Question: What type of tax is indicated in the document, personal property or real estate?
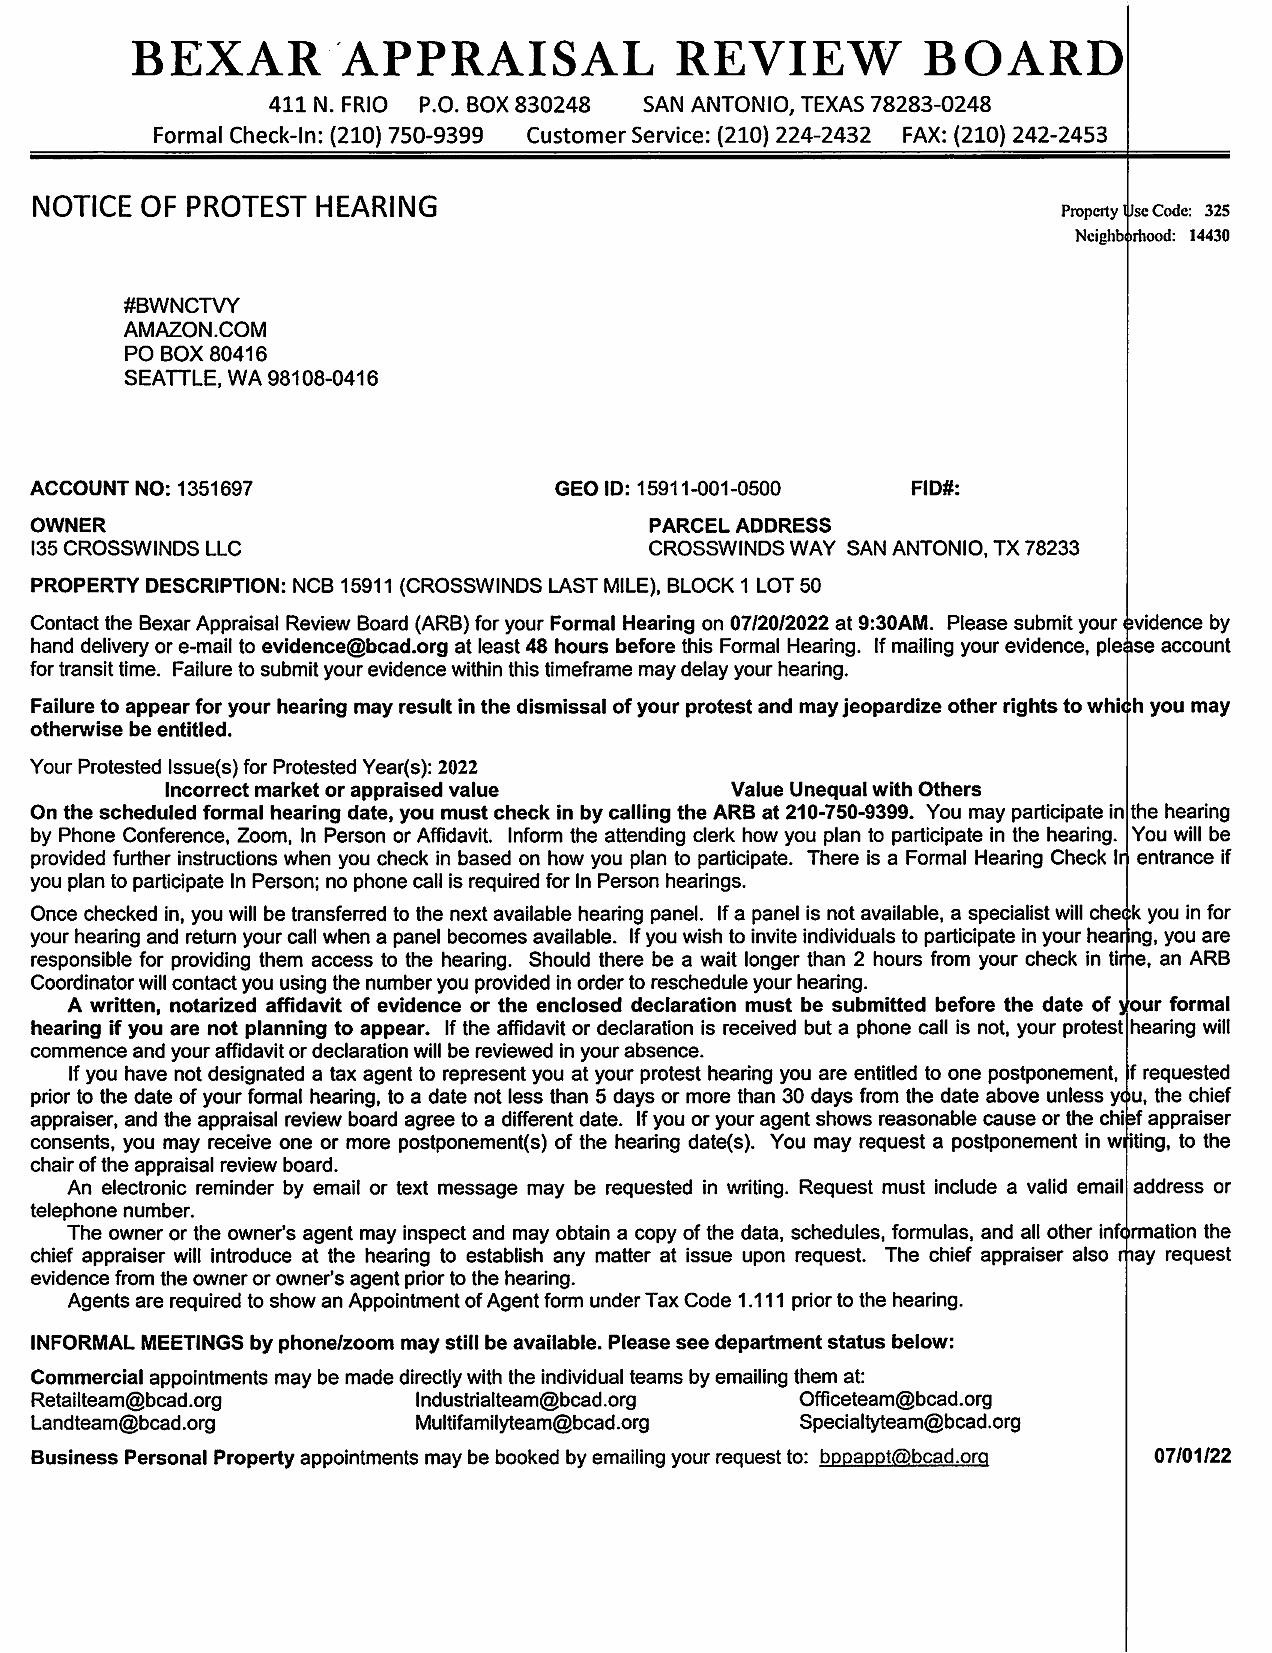
Answer: "Real Estate Tax"